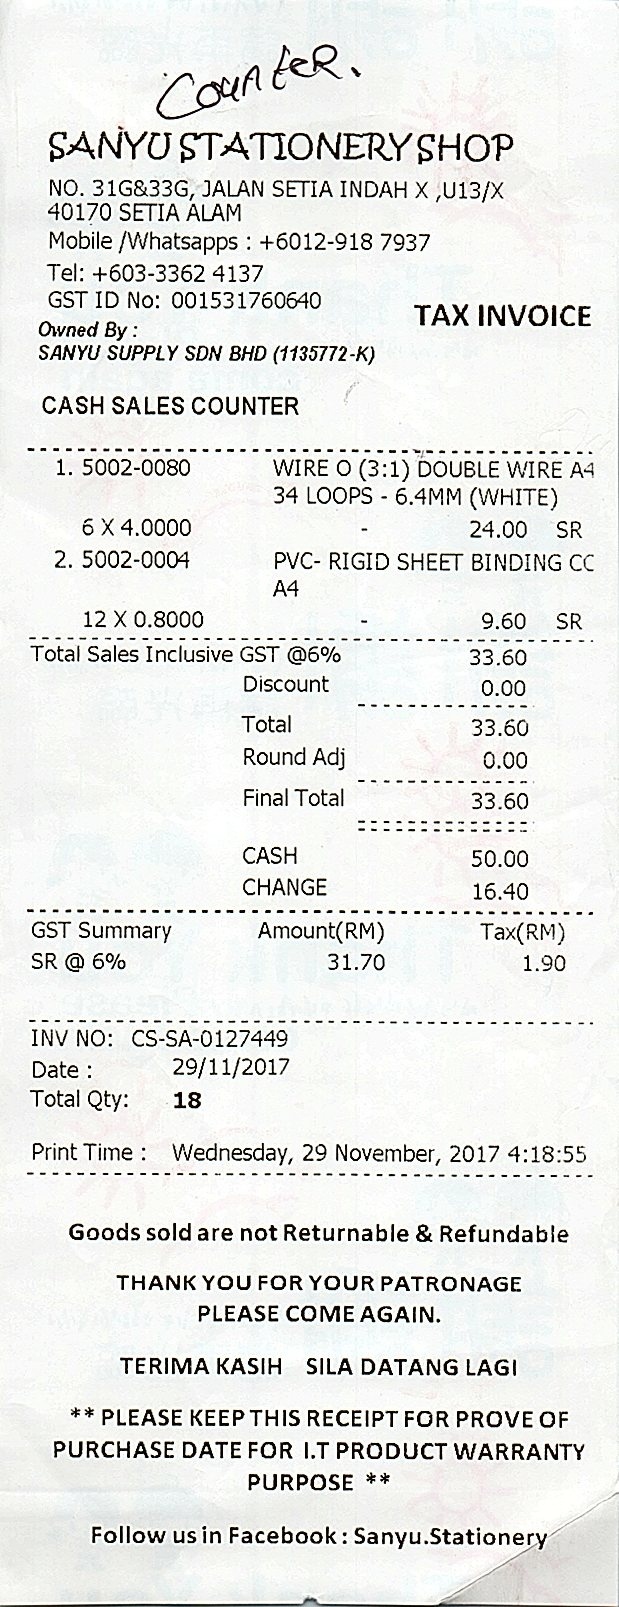
SANYU STATIONERY SHOP
NO. 31G&33G, JALAN SETIA INDAH X ,U13/X
40170 SETIA ALAM
MOBILE /WHATSAPPS : +6012-918 7937
TEL: +603-3362 4137
GST ID NO: 001531760640
TAX INVOICE
OWNED BY :
SANYU SUPPLY SDN BHD (1135772-K)
CASH SALES COUNTER
1. 5002-0080
WIRE O (3:1) DOUBLE WIRE A4
34 LOOPS - 6.4MM (WHITE)
6 X 4.0000
24.00
SR
2. 5002-0004
PVC- RIGID SHEET BINDING CC
A4
12 X 0.8000
9.60
SR
TOTAL SALES INCLUSIVE GST @6%
33.60
DISCOUNT
0.00
TOTAL
33.60
ROUND ADJ
0.00
FINAL TOTAL
33.60
CASH
50.00
CHANGE
16.40
GST SUMMARY
AMOUNT(RM)
TAX(RM)
SR @ 6%
31.70
1.90
INV NO: CS-SA-0127449
DATE :
29/11/2017
TOTAL QTY:
18
PRINT TIME : WEDNESDAY, 29 NOVEMBER, 2017 4:18:55
GOODS SOLD ARE NOT RETURNABLE & REFUNDABLE
THANK YOU FOR YOUR PATRONAGE
PLEASE COME AGAIN.
TERIMA KASIH SILA DATANG LAGI
** PLEASE KEEP THIS RECEIPT FOR PROVE OF
PURCHASE DATE FOR I.T PRODUCT WARRANTY
PURPOSE **
FOLLOW US IN FACEBOOK : SANYU.STATIONERY